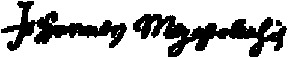
Signature of: johannes megapolensis